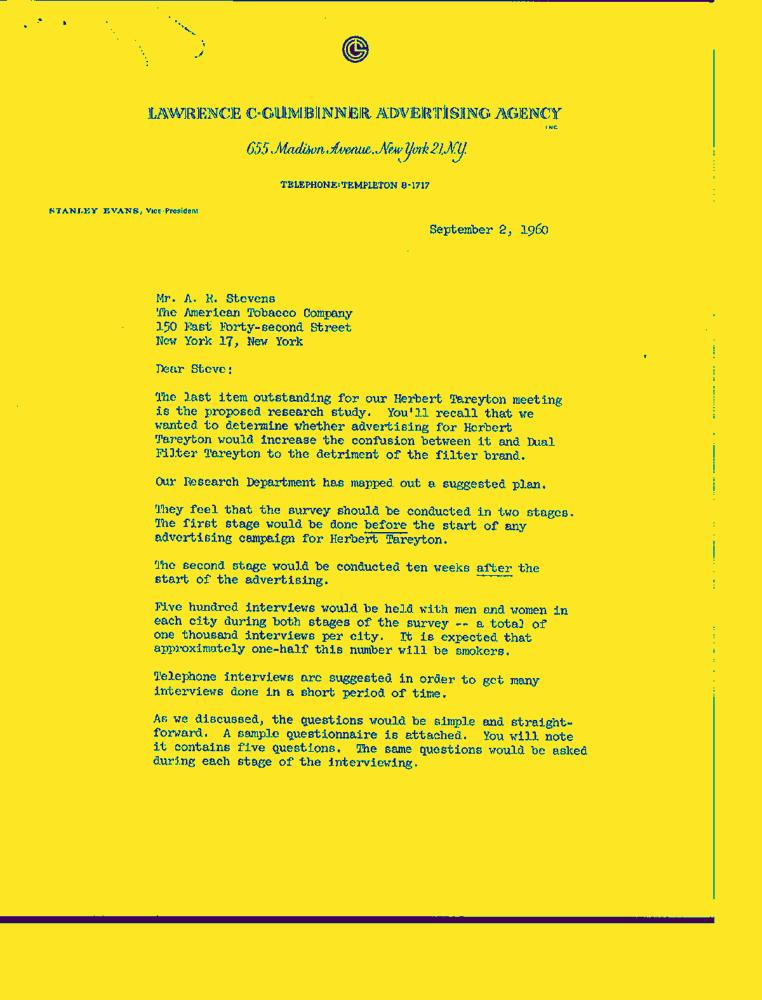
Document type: Letter-Doc